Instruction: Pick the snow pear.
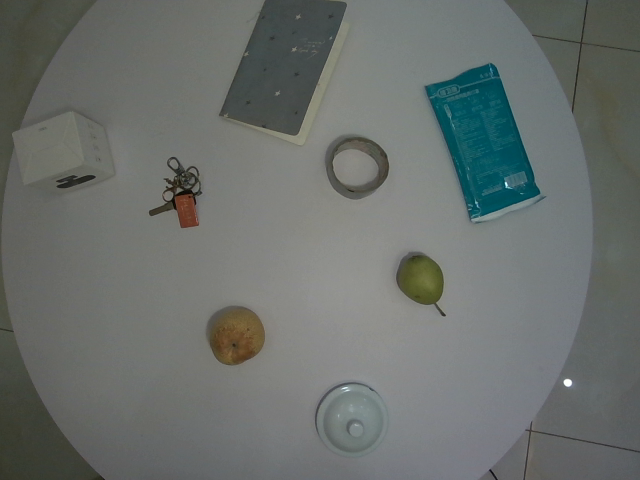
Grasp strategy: vertical